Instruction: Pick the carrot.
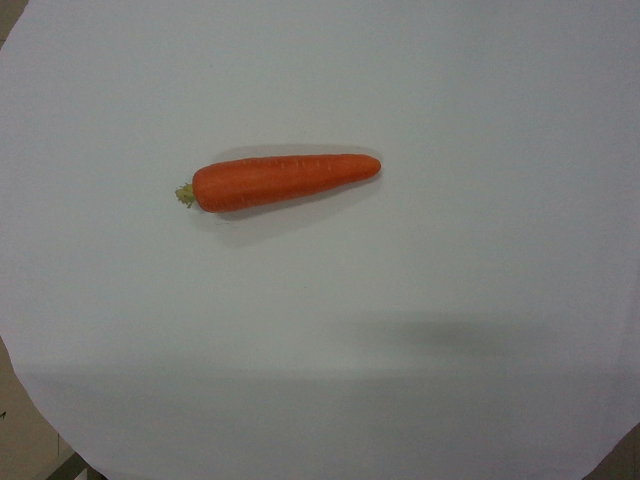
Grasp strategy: vertical